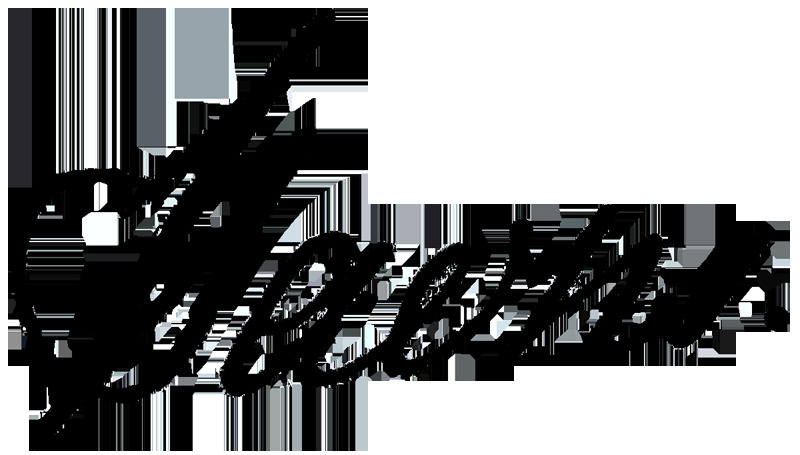
Signature of: salomo sachs